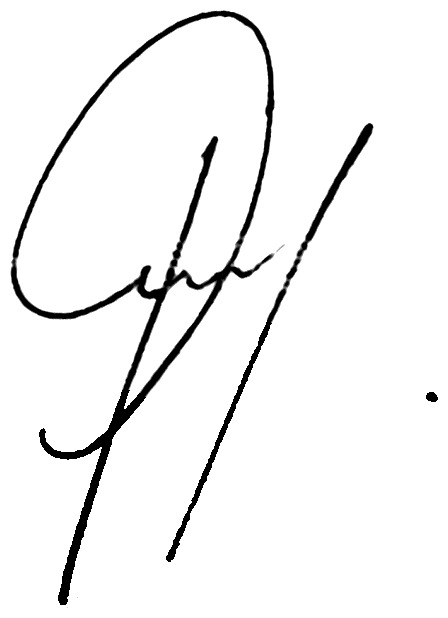
Signature of: georgi parvanov